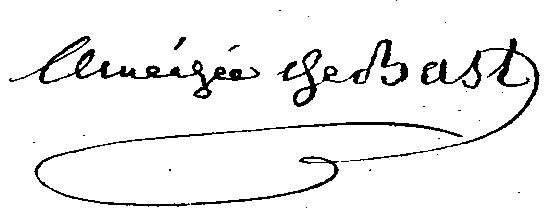
Signature of: amédée bast